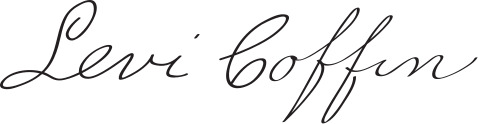
Signature of: levi coffin